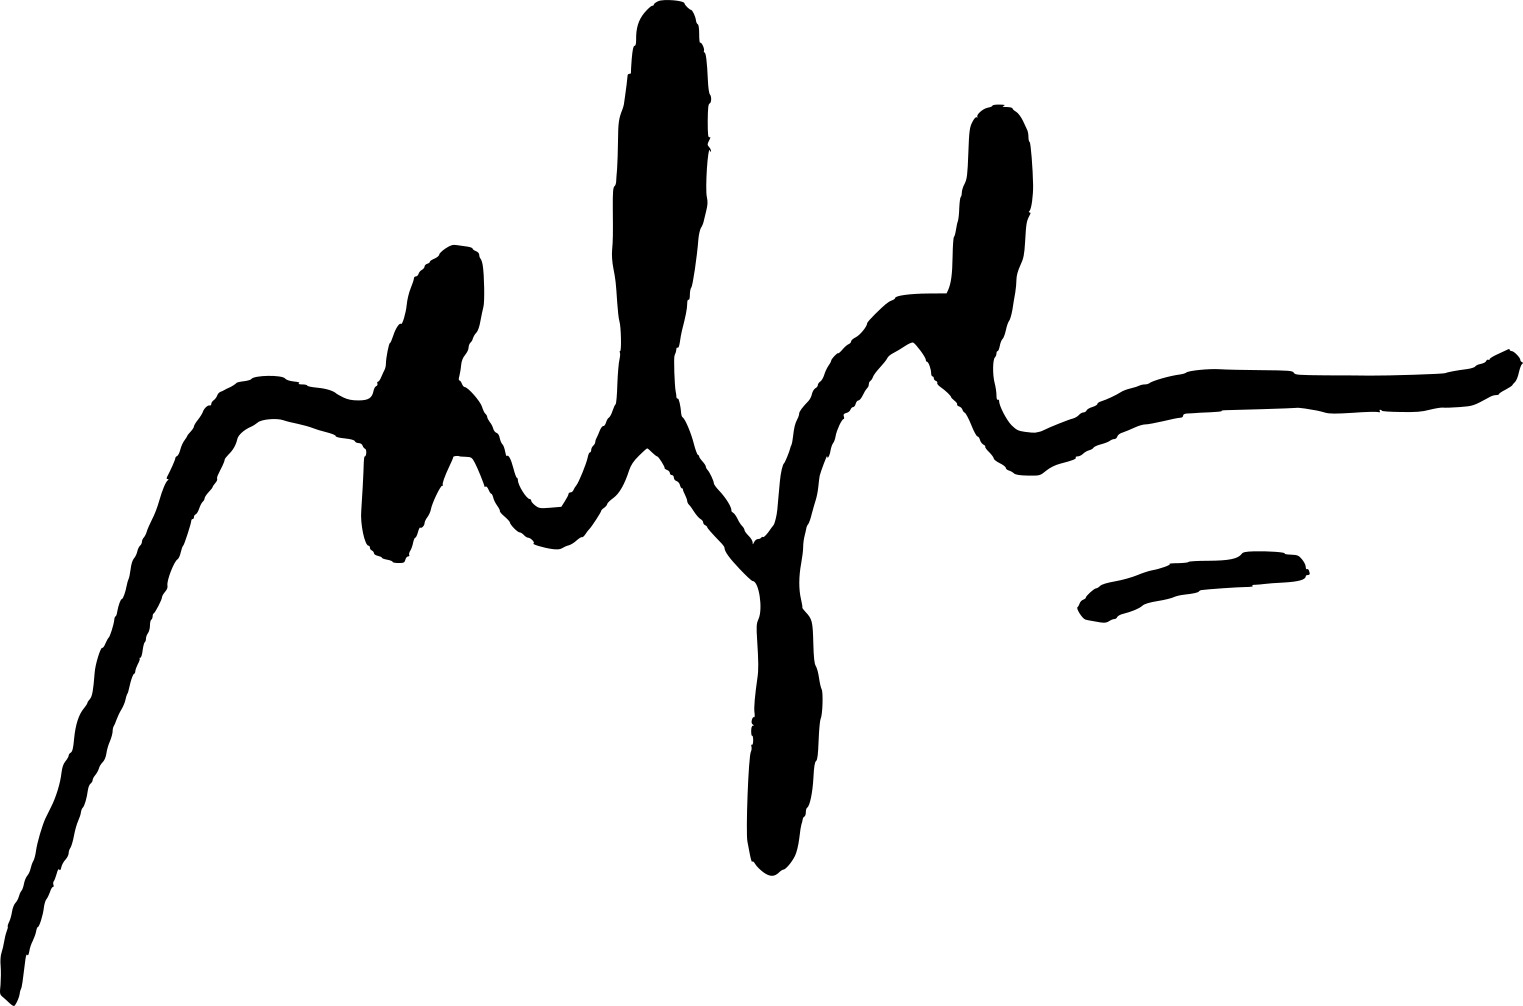
Signature of: ify alyssa